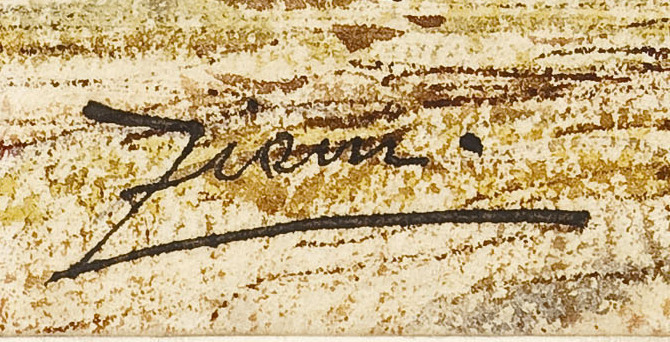
Signature of: félix ziem